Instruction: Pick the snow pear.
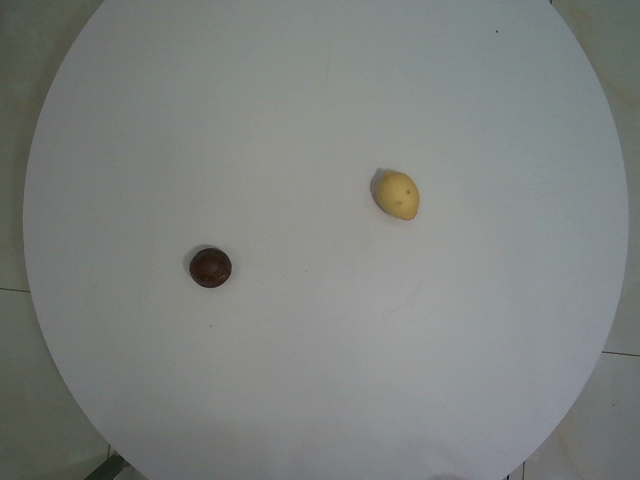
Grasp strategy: vertical